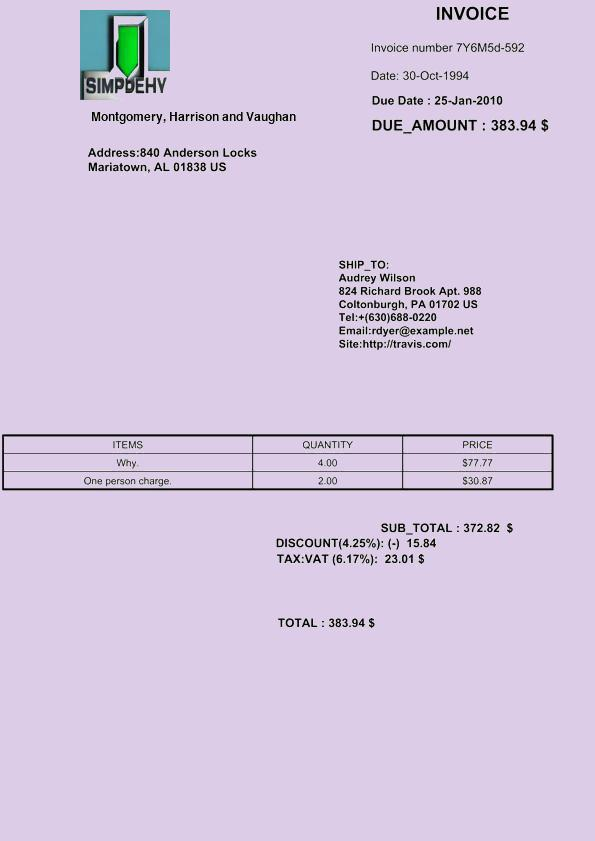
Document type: Invoice